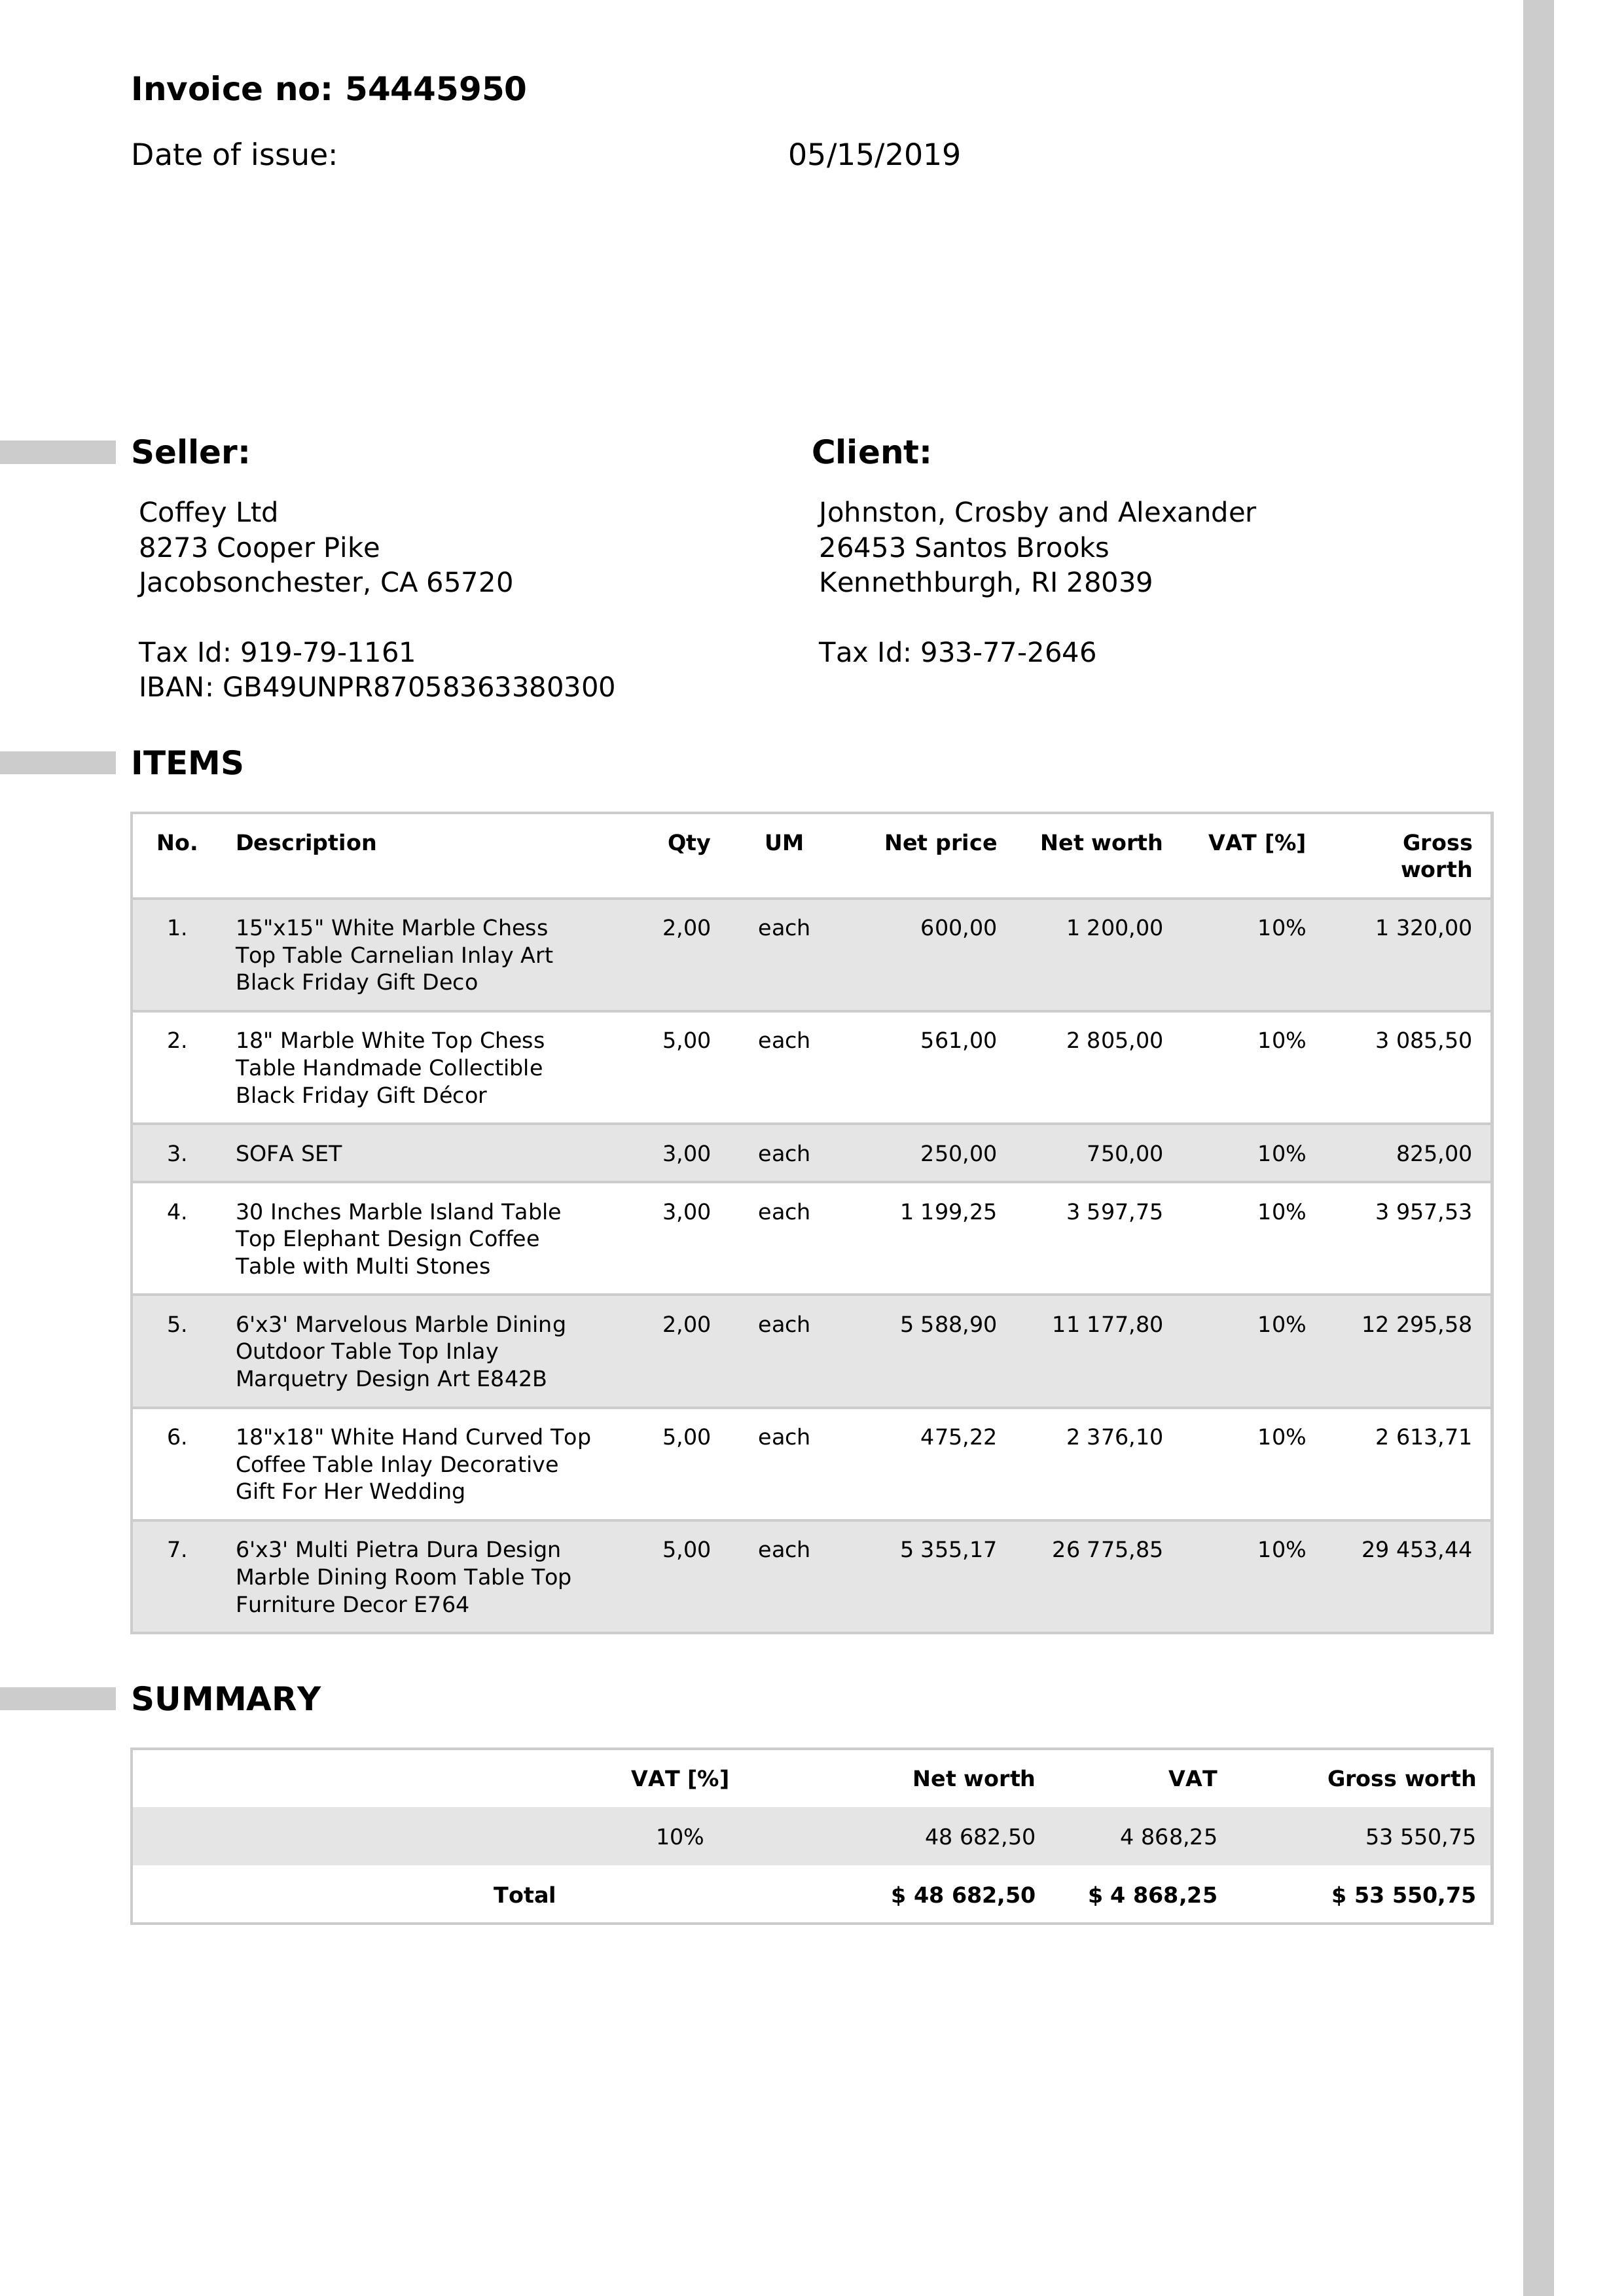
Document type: Invoice